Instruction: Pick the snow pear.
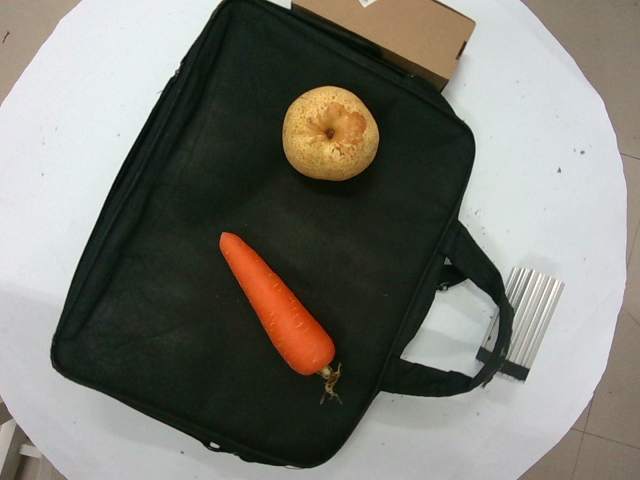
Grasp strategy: vertical